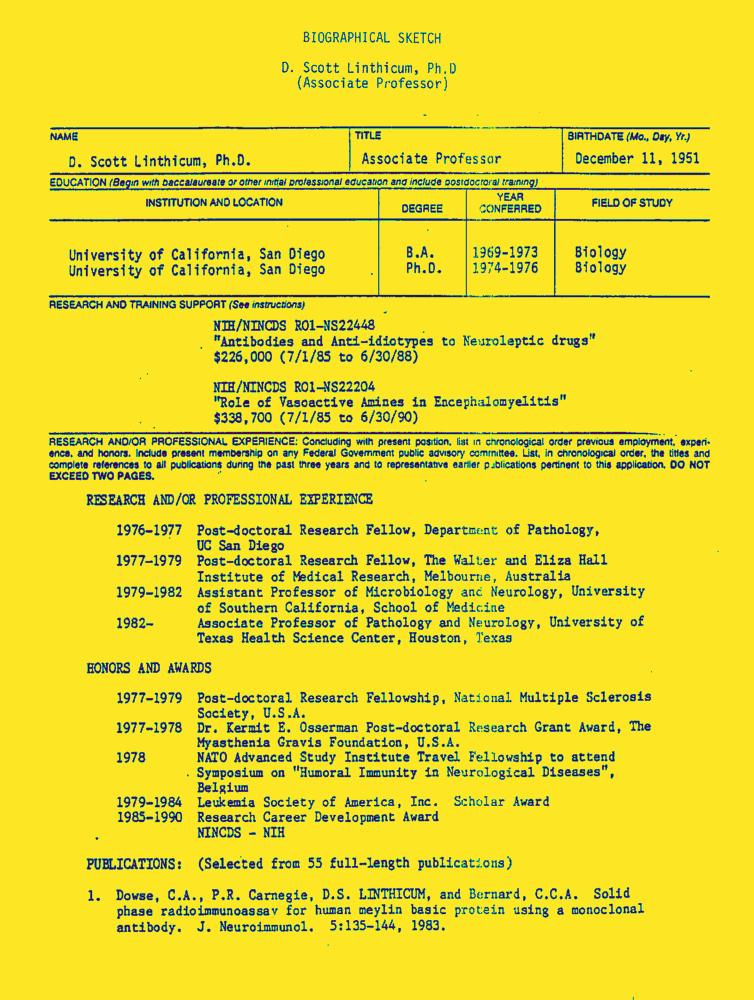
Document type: Resume-Doc